Extract the amount written in words, the amount in digits, the name of the payee, the date on the cheque, and the bank's name from the image.
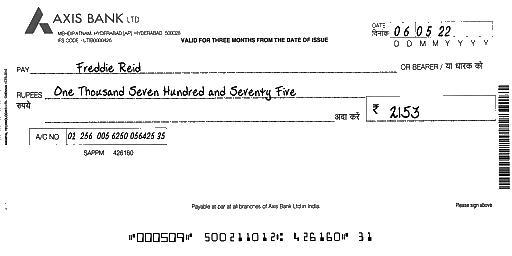
amt_in_words: One Thousand Seven Hundred and Seventy Five
amt_in_figures: 2153
payee_name: Freddie Reid
bank_name: AXIS BANK
cheque_date: 06/05/22